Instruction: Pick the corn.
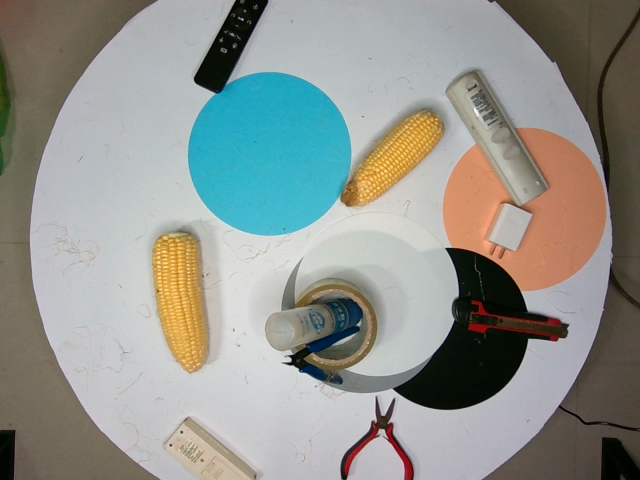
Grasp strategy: vertical